Question: Explain the disease:
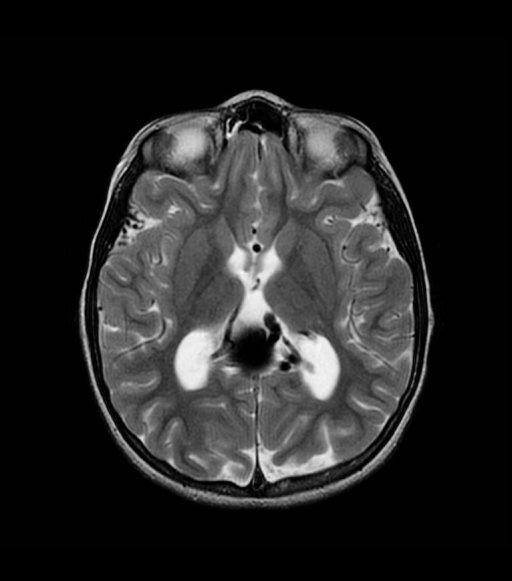
Answer: The disease is discussed as: The vein of Galen is a short but large diameter vein that drains the paired internal cerebral veins and the two basal veins of Rosenthal into the straight sinus. It is just posterior to the pineal gland, in the quadrigeminal plate cistern. This vein probably arises from remnants of the posterior median prosencephalic vein of Markowski.

By tradition, an aneurysmal enlargement of a midline venous structure in this location has been called a "Vein of Galen Aneurysm". However, the true origin of this dilated vascular structure is probably persistence of the anterior portion of the median prosencephalic vein (ProsV) of Markowski.  In many patients with this malformation, there is no "classic" vein of Galen; and, often, there is no straight sinus.  Instead, the dilated remnant of the ProsV drains into upward directed "falcine sinus".

These lesions most often result from vascular shunts developing between the early choroidal arteries and the deep or midline veins, during the  6th to 11th week of gestation. At this time in development, the brain is primarily supplied by multiple choroidal arteries, then - later - the circle of Willis.

These AV shunts persist, preventing involution of the anterior prosencephalic vein.  A persistent falcine vein is often present, that drains the ProsV into the straight sinus or superior sagittal sinus.

Vein Of Galen Malformation Symptoms, Signs
•  Childhood
» High Output Failure
» Persistent Ductus
» Hydrocephalus
» Cranial Bruit/Thrill
•  Adult
» Asymptomatic
» Pineal Symptoms

•  Vein Of Galen Malformation Types/Causes
» Parenchymal AVM (Shunt)
» Direct Fistulae To VOG
» Dural Fistula Draining into VOG
» Sinus Thrombosis (Intrauterine)
» Hypoplastic Straight Sinus

•  Hydrocephalus is very common in childhood
» Mechanical
  - Aqueductal Obstruction from compression of tectum
» Impaired CSF Resorption
  - Venous Hypertension

UoR Teaching File - http://www.urmc.rochester.edu/smd/Rad/neurocases/Neurocase06.htm